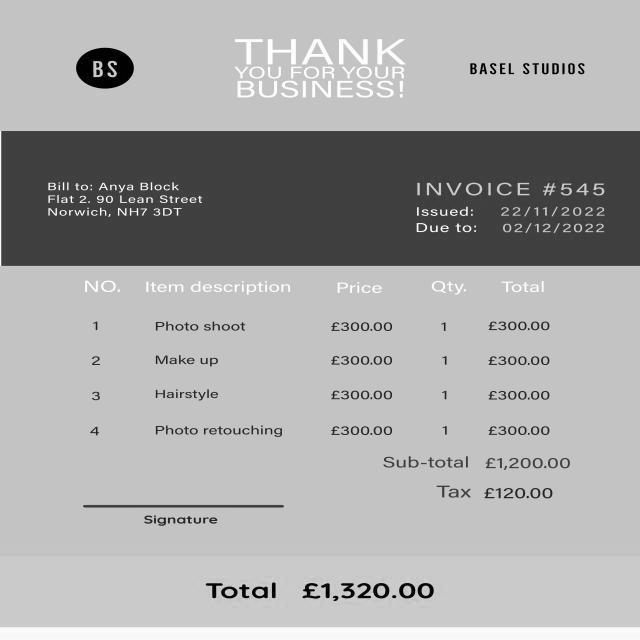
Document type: Invoice